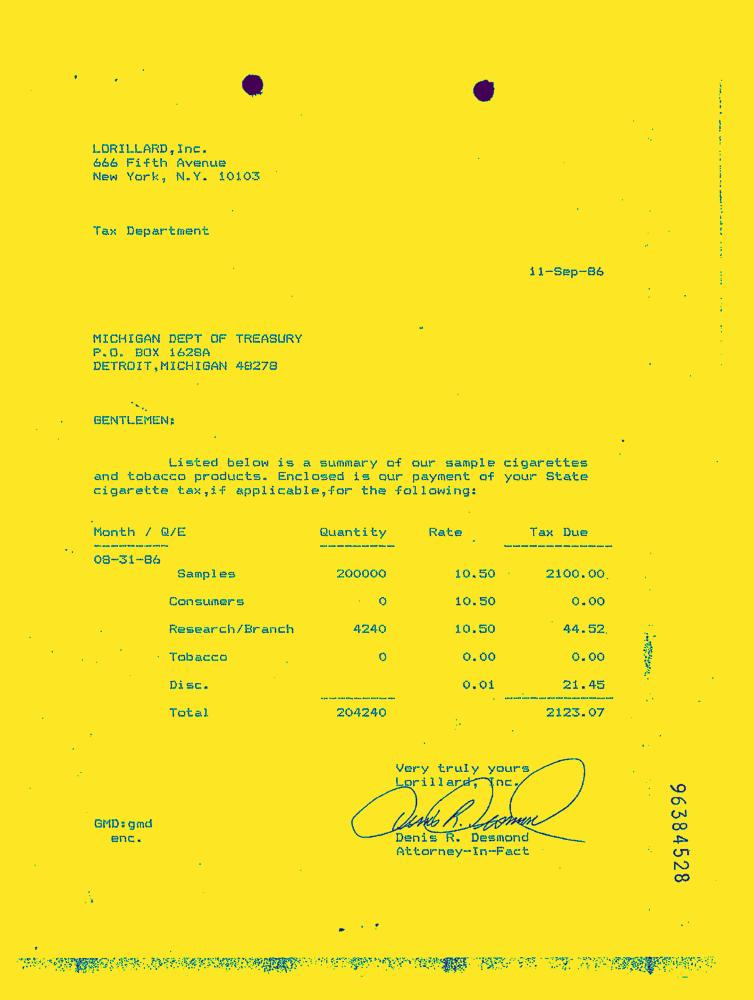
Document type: Letter-Doc